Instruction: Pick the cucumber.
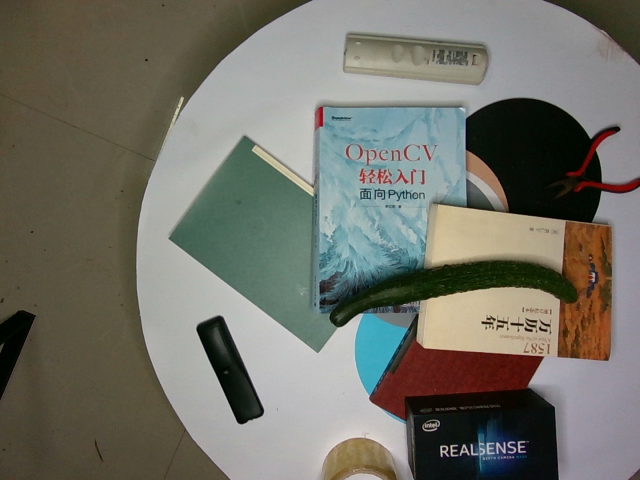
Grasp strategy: vertical